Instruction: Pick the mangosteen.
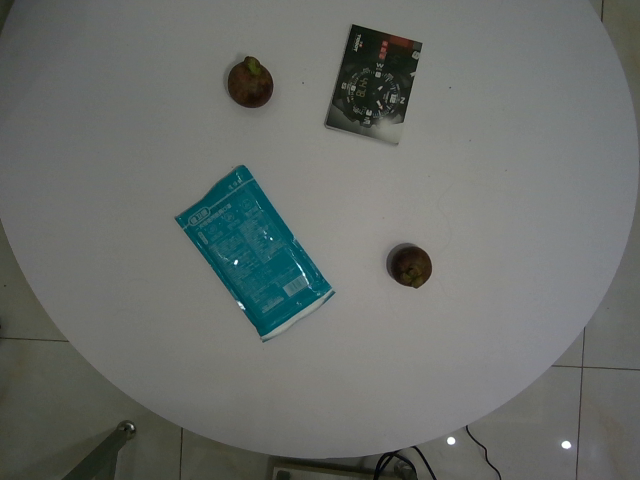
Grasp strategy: vertical